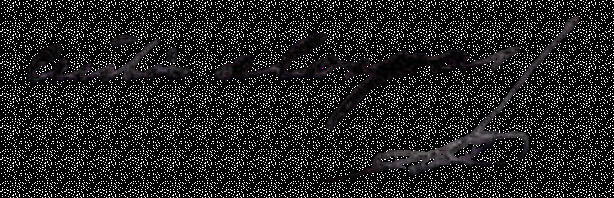
Signature of: q136785017